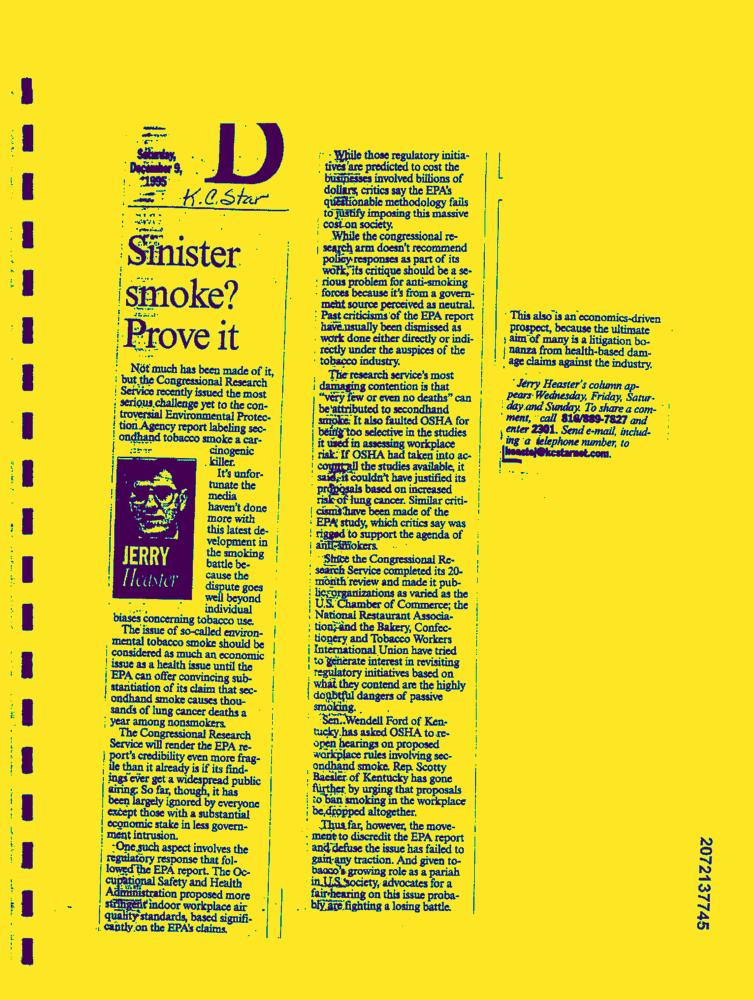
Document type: News-Article